Question: What appears to be the issue?
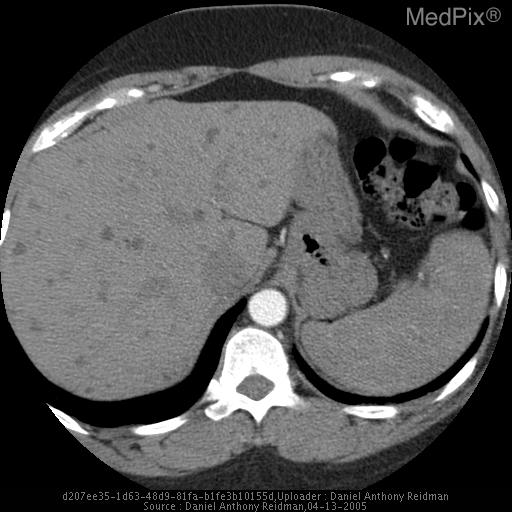
Answer: The findings suggest CTPA shows multiple, non enhancing hepatic low density lesions, 4-10 mm.
MR further characterizes these lesions as non enhancing, fluid signal lesions.. Multiple, 4-10 mm, non enhancing hepatic low density lesions. The patient might have a history of 45 yo female with multiple hepatic, non enhancing lesions seen on CTPA.